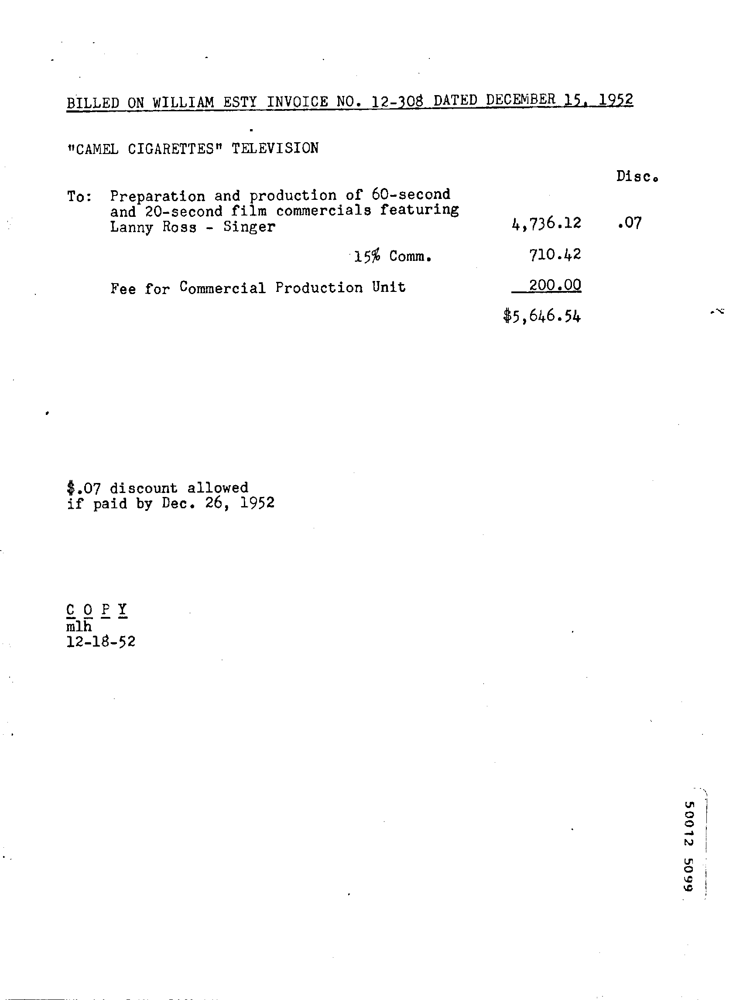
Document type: Invoice